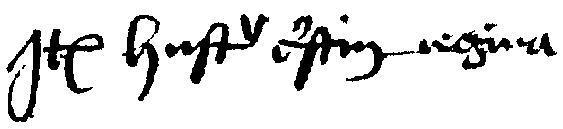
Signature of: christina abrahamsdotter